Question: Describe the condition in detail:
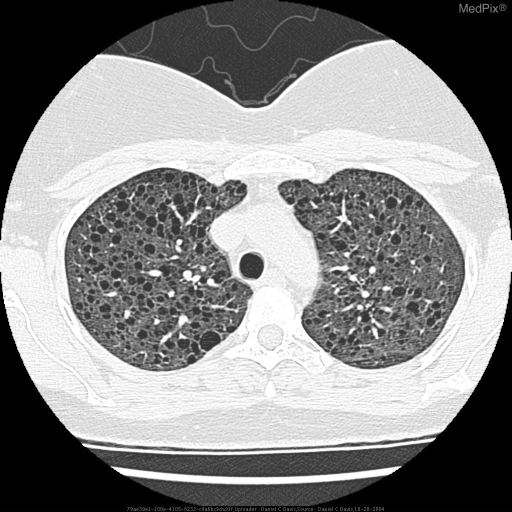
Answer: The disease is discussed as: Lymphangioleiomyomatosis (LAM) is a rare disease that usually affects women only.  It often occurs during the reproductive years with a mean age of onset in the early 30's.  Because of the relationship of this disease in women during their reproductive years, many have postulated that estrogen may somehow be related.  In the lungs, the pathologic characteristics of LAM are diffuse cystic changes associated with the proliferation of atypical smooth muscle cells.  The most common presenting symptoms of LAM are dyspnea, pneumothorax, and cough.  It is interesting to note that cabin pressure changes that occur during air travel may increase the risk of pneumothorax in these individuals necessitating chest radiographs upon landing.

Renal angiomyolipomas are often seen in patients with LAM.  Renal angiomyolipomas are rare hamartomatous tumors of the kidneys that are composed of smooth muscle, blood vessels, and adipose tissue.  These tumors usually do not cause any symptoms, however, they may be associated with flank pain, hematuria, or a palpable mass.